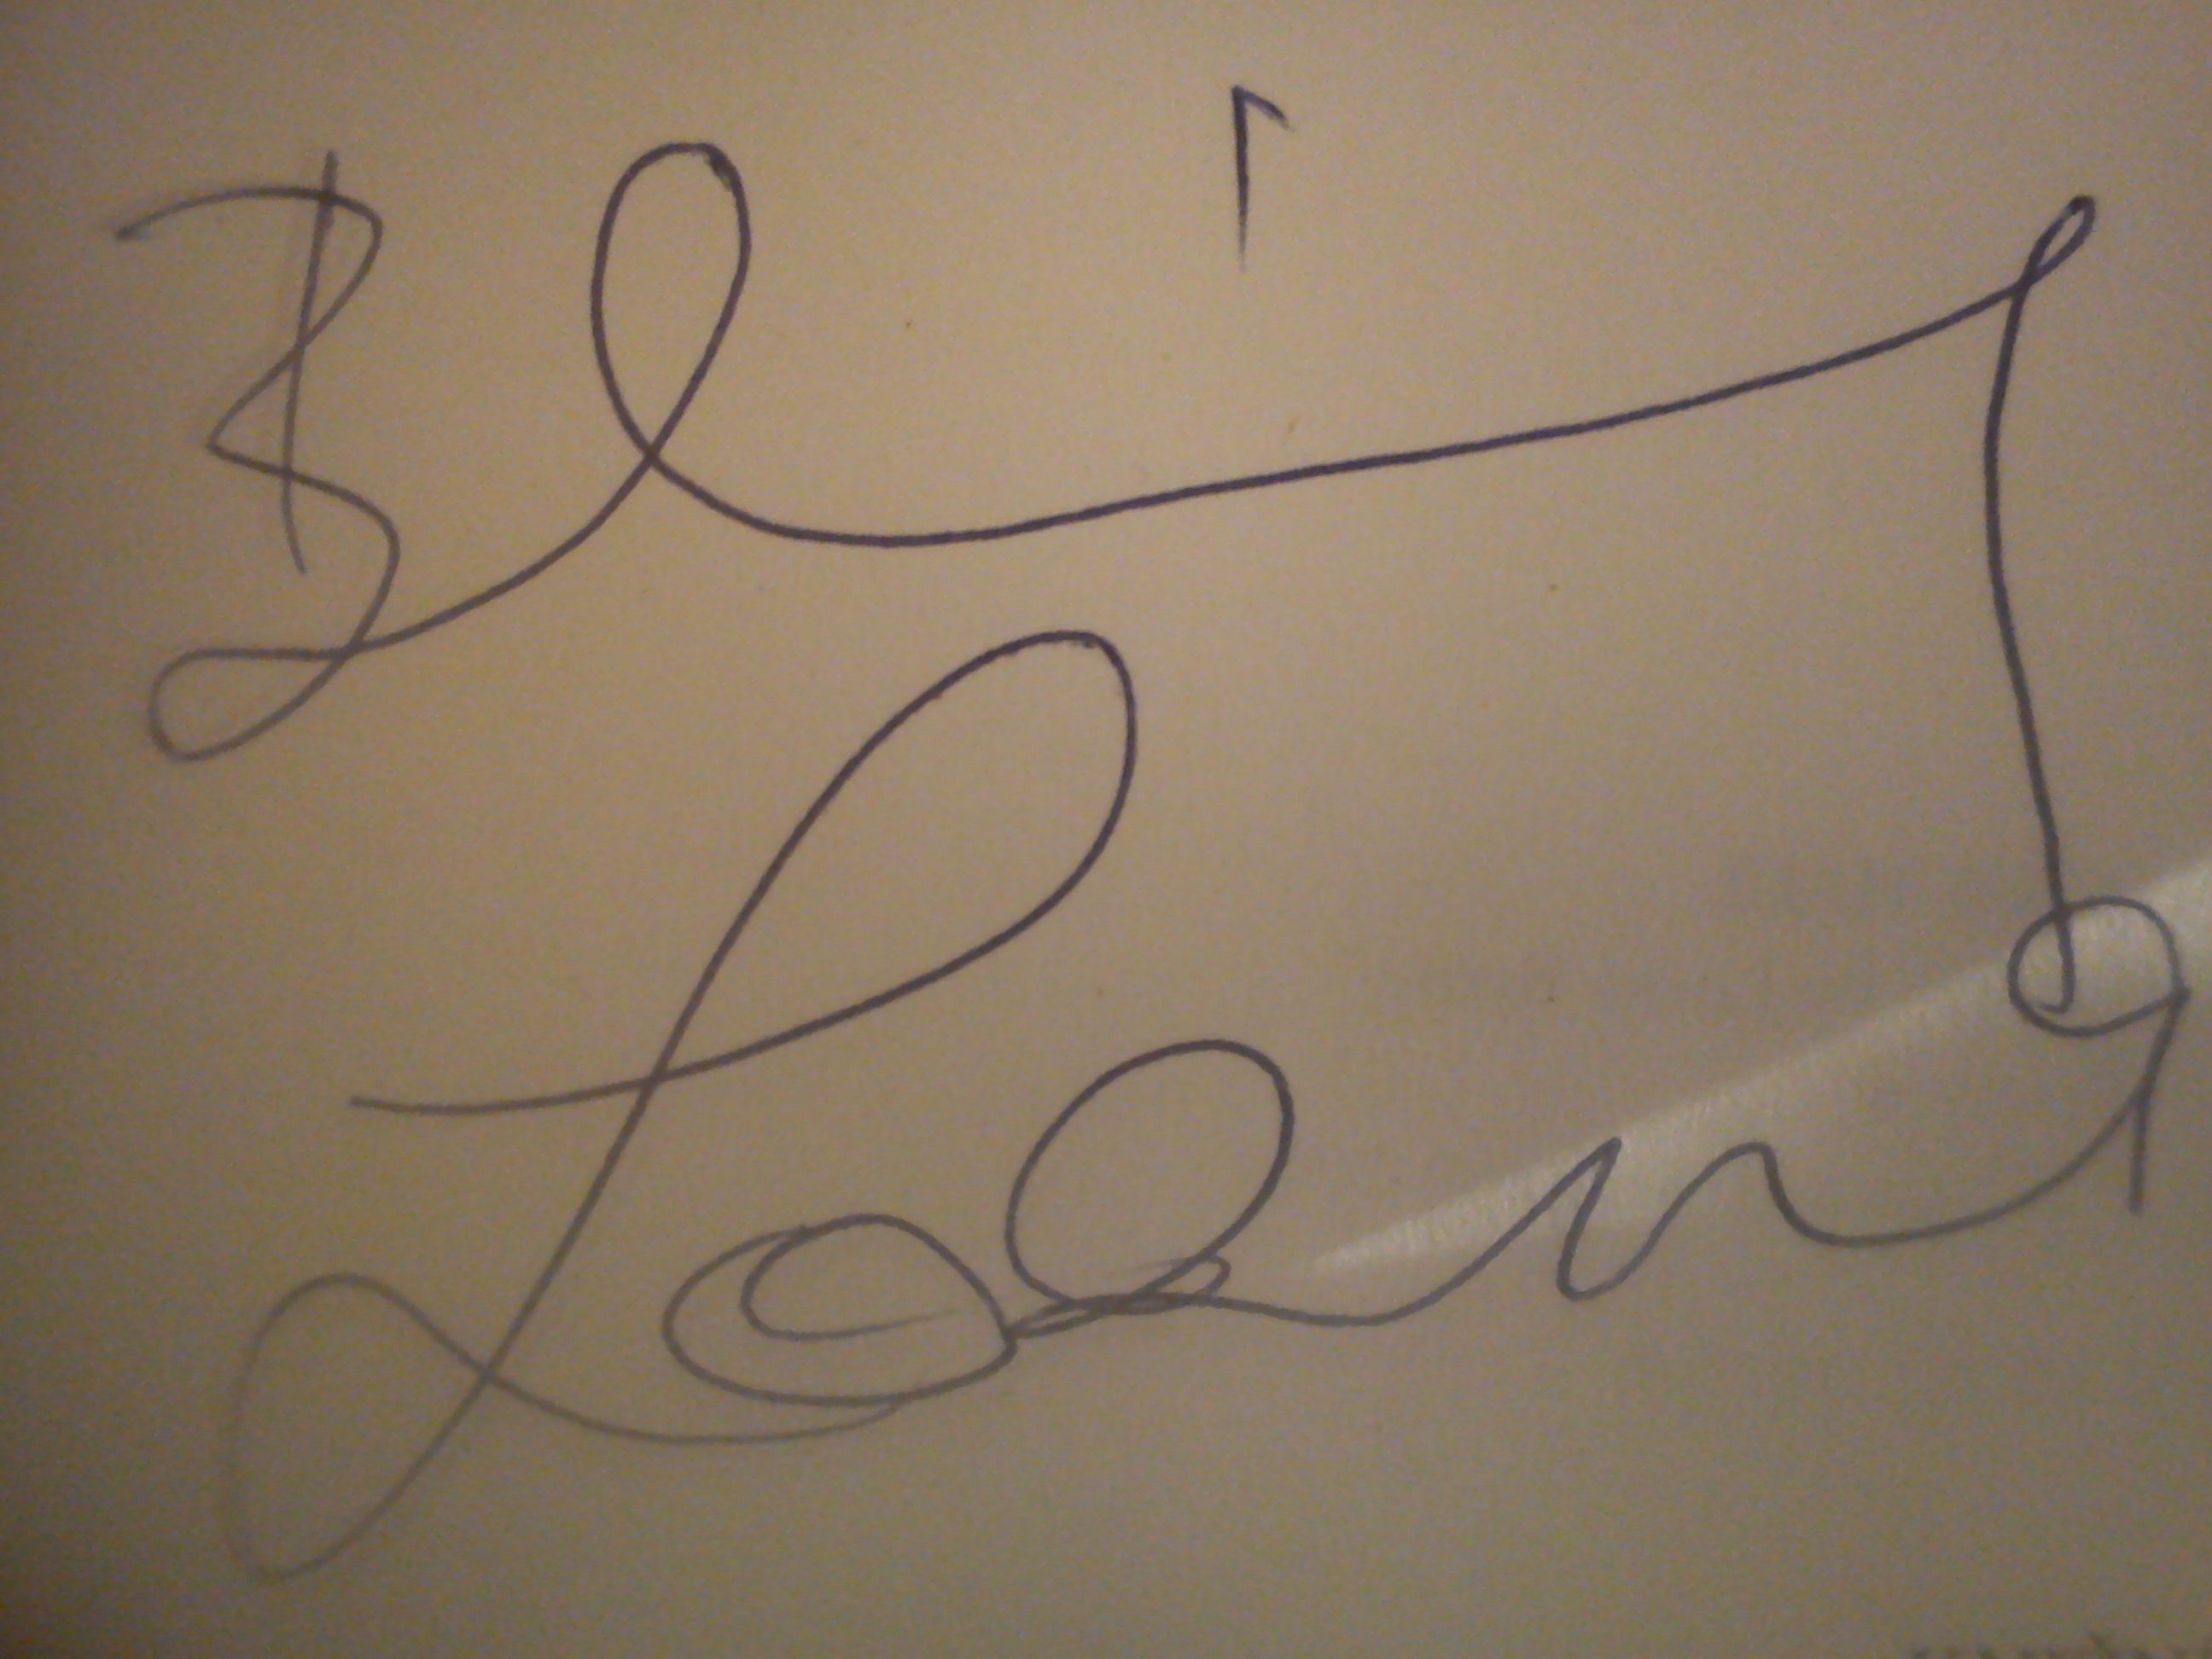
Signature of: lorna byrne